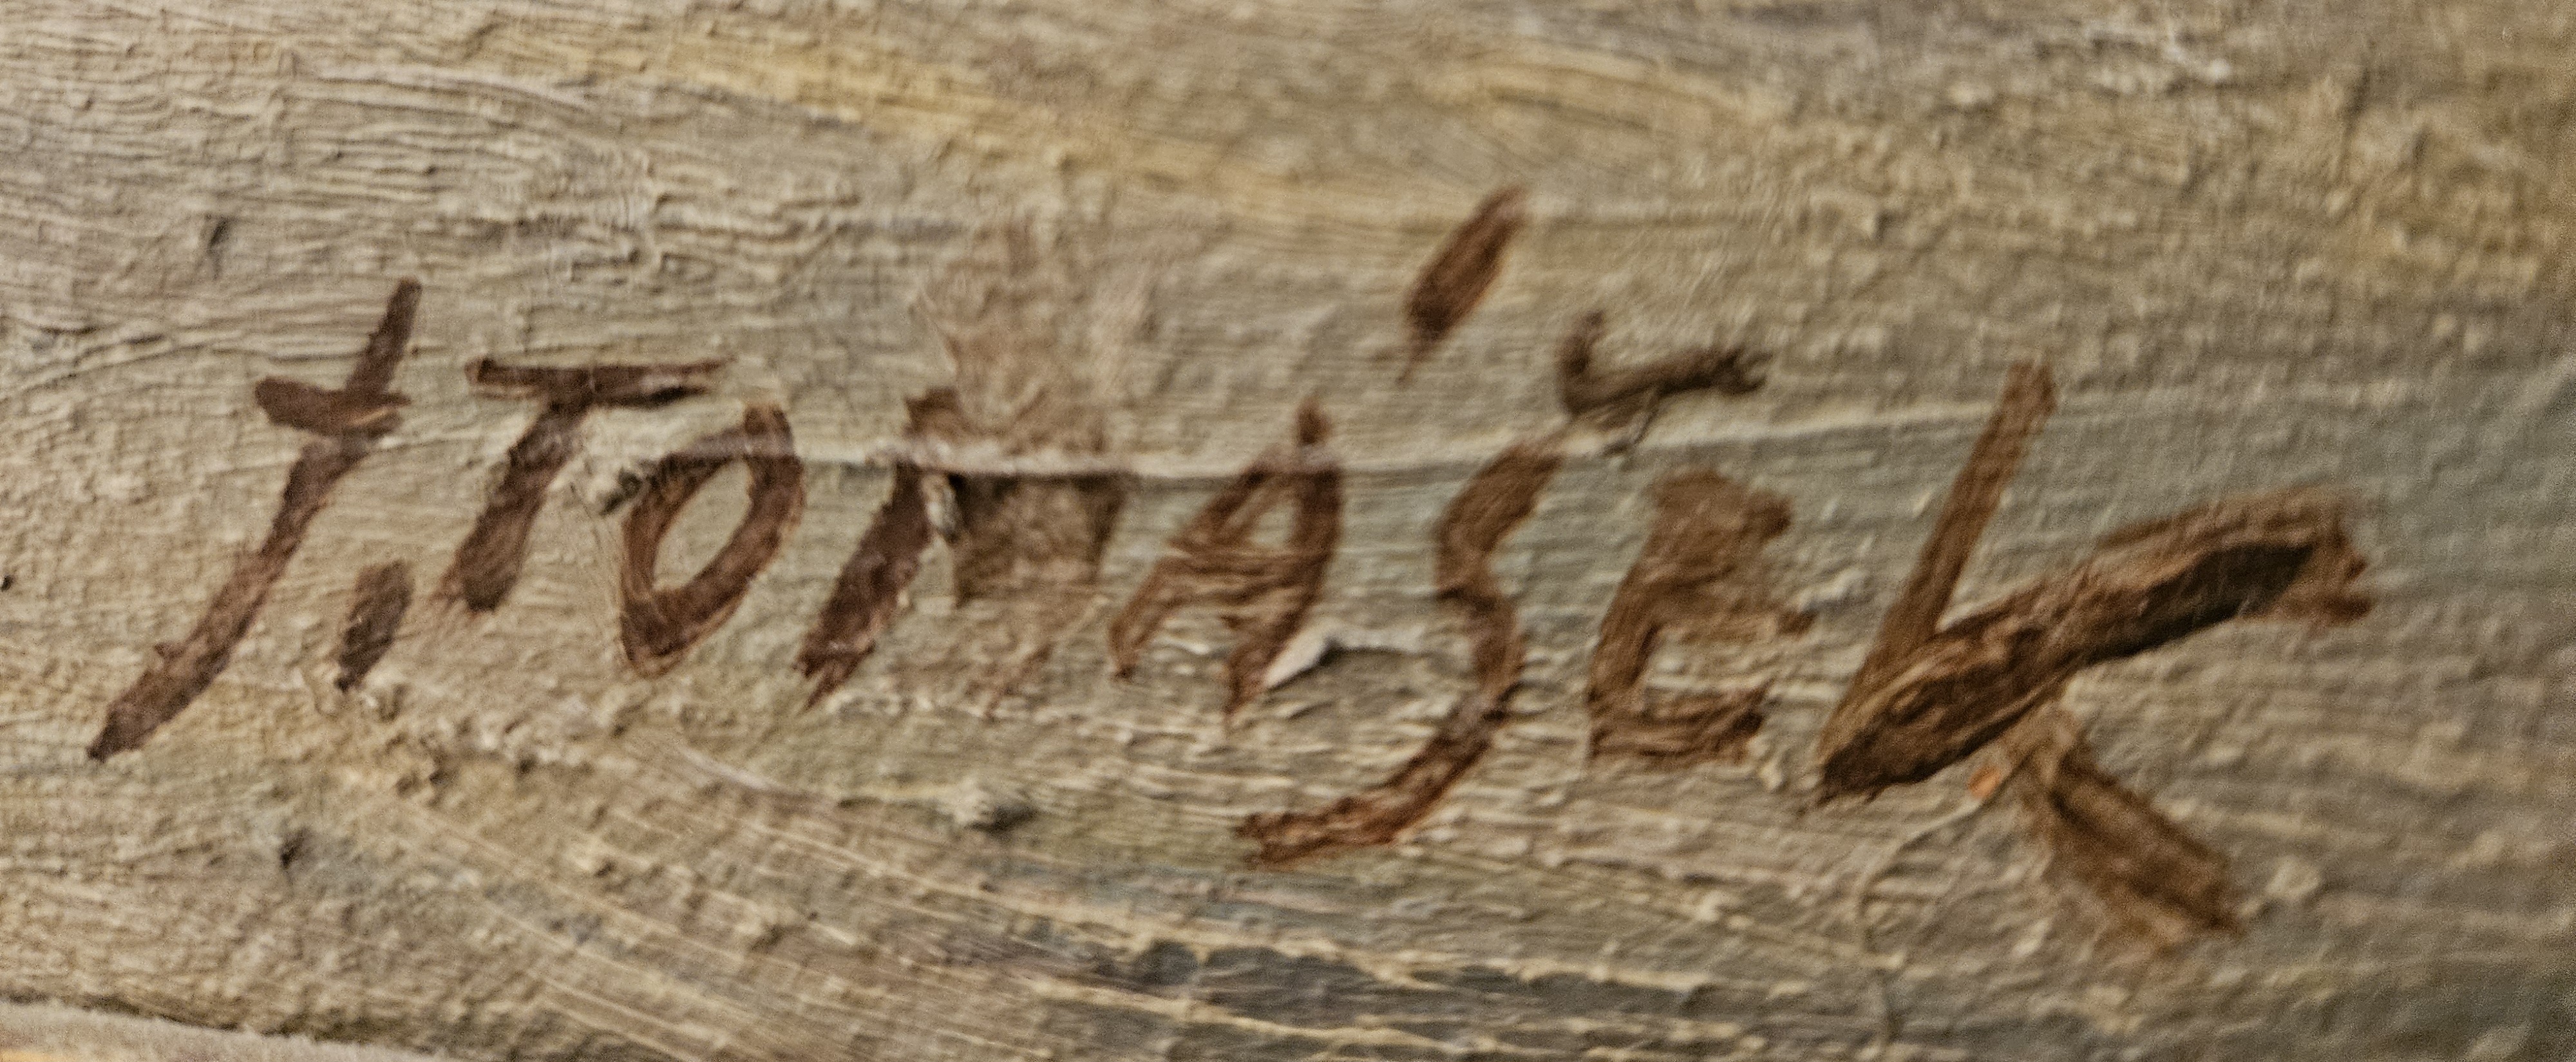
Signature of: q124029758